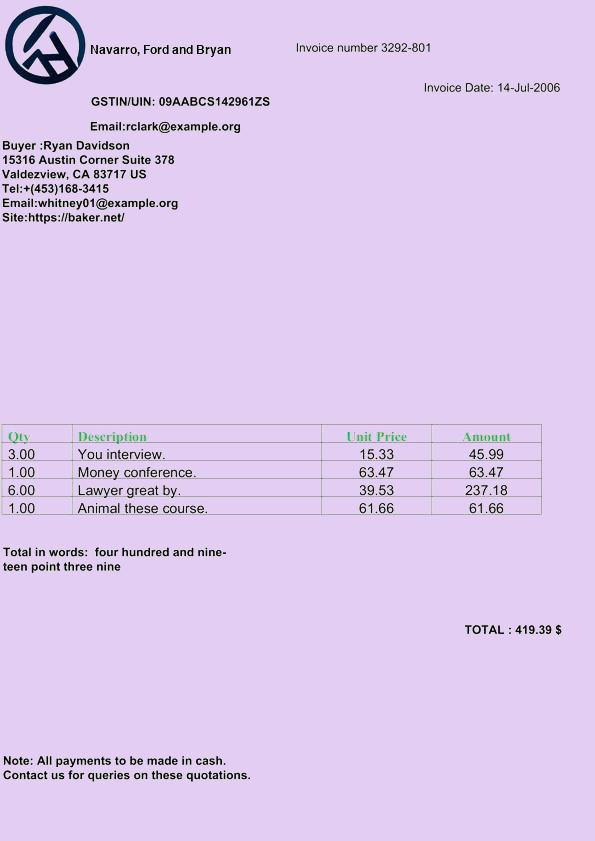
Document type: Invoice